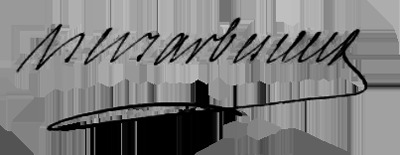
Signature of: louis françois marie le tellier